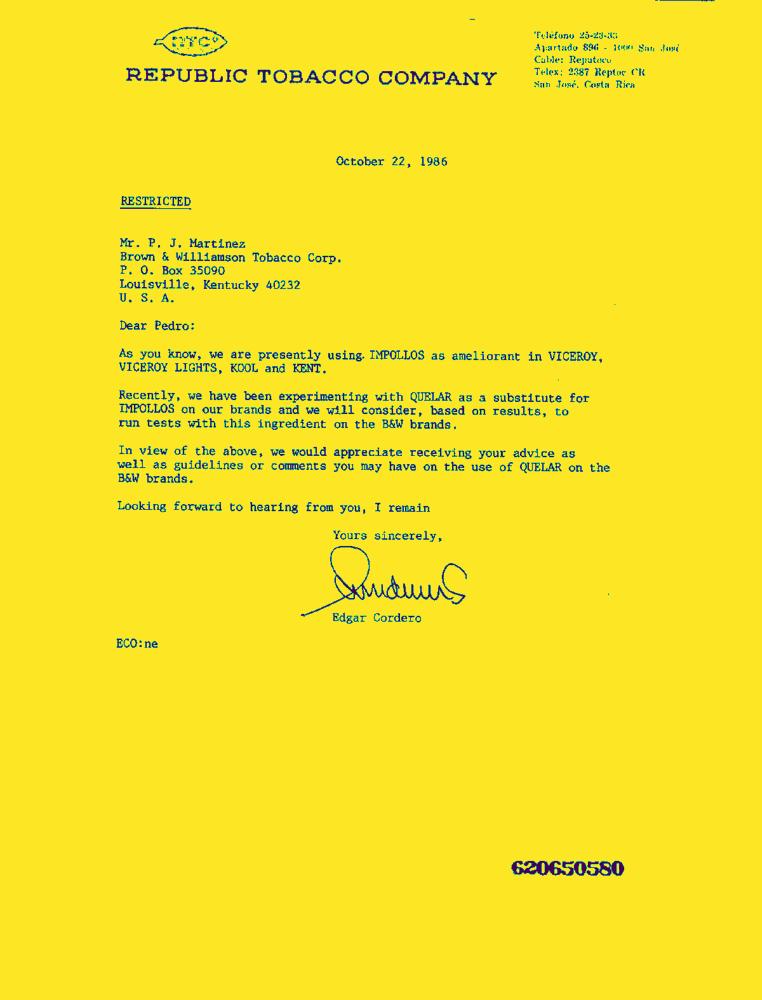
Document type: Letter-Doc